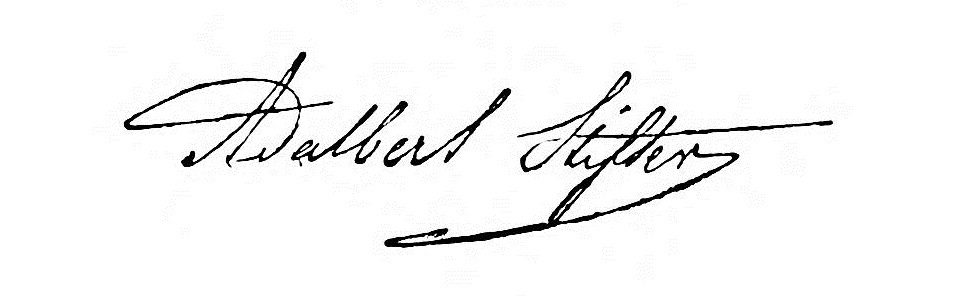
Signature of: adalbert stifter